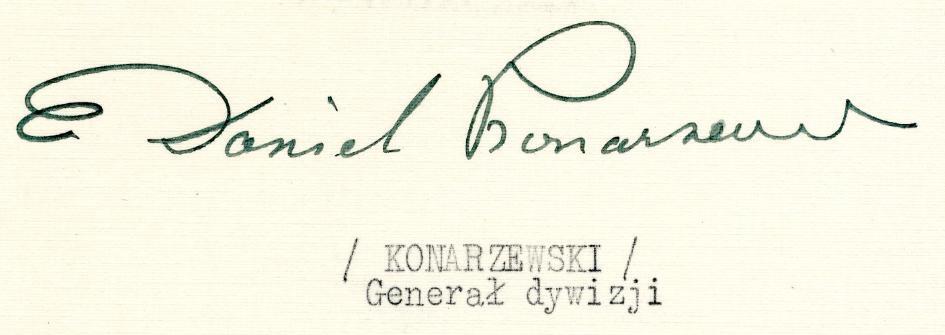
Signature of: daniel konarzewski